Question: Which state is mentioned in the document?
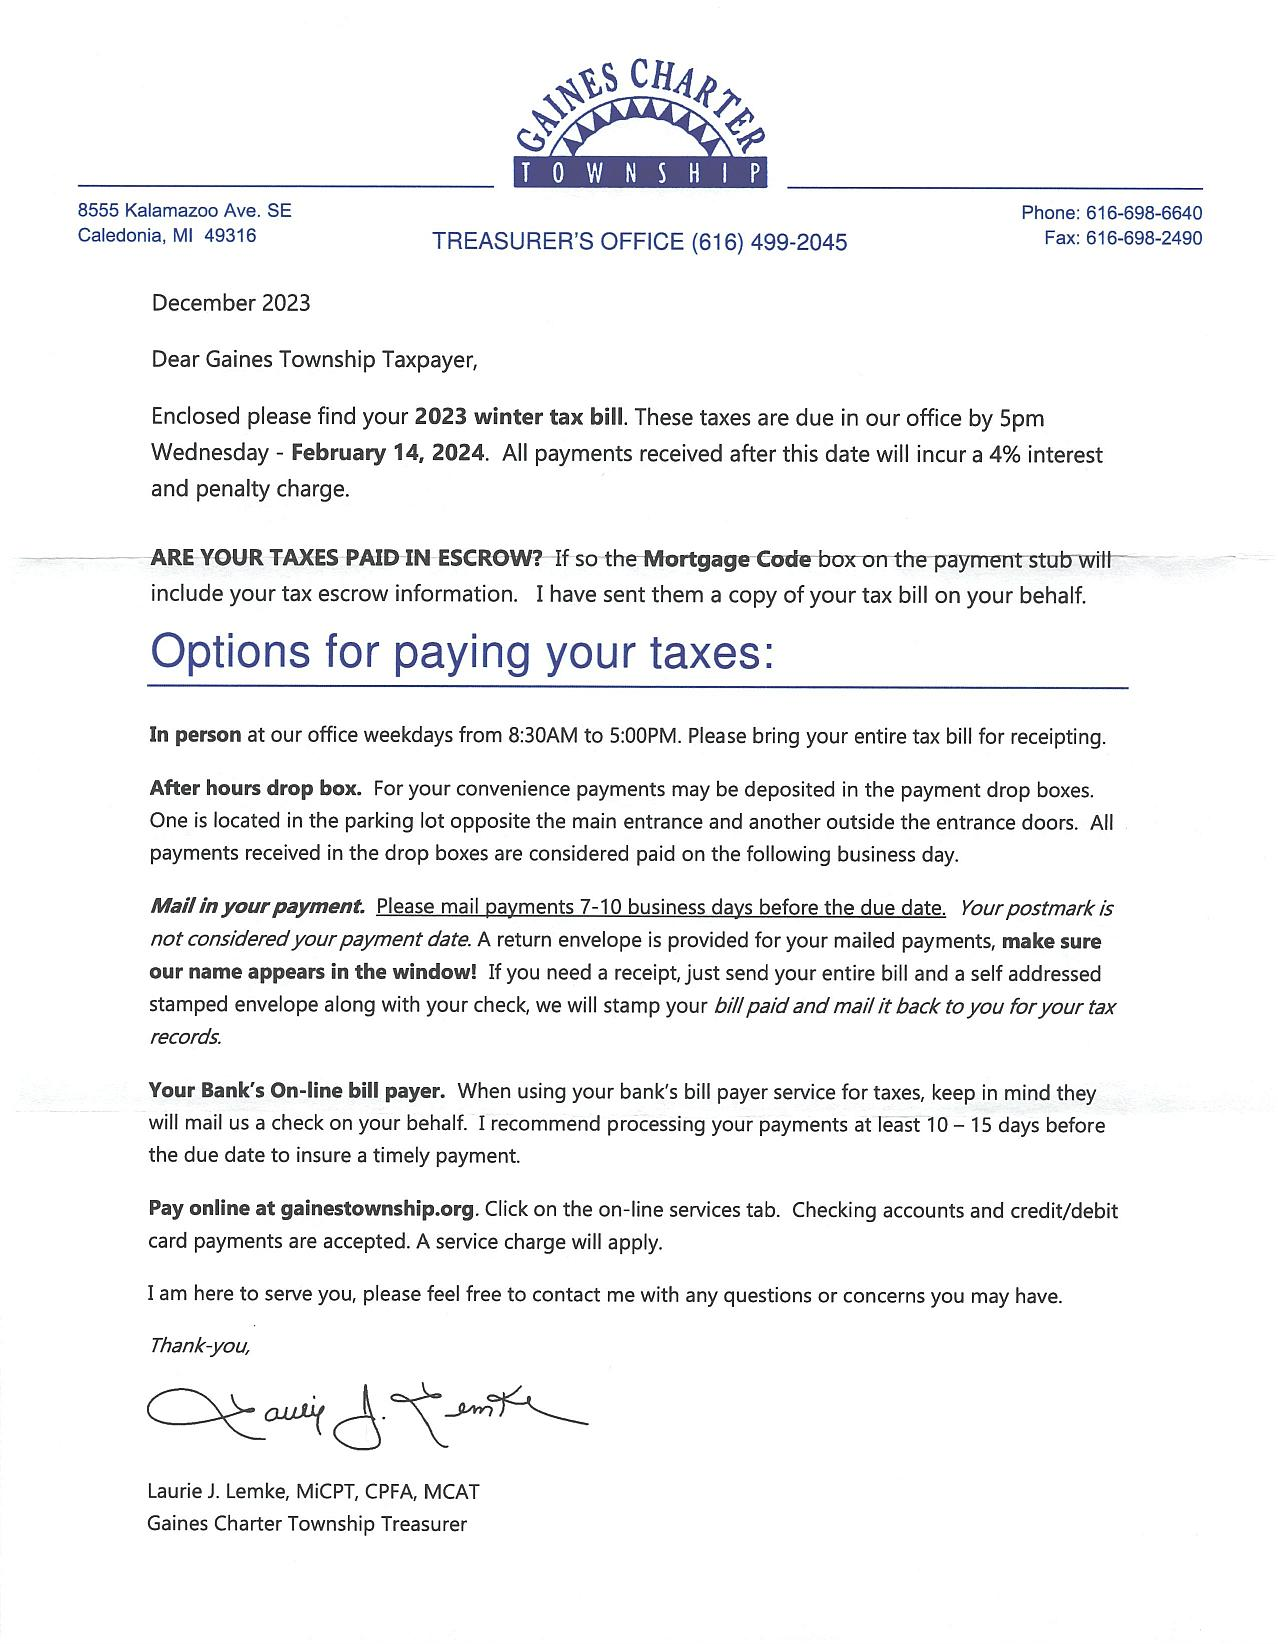
Answer: "MI"